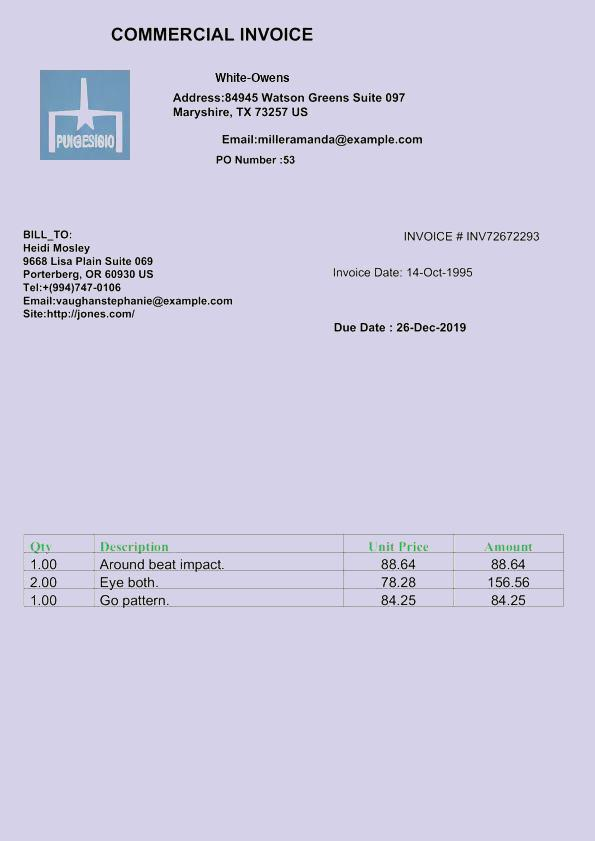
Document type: Invoice